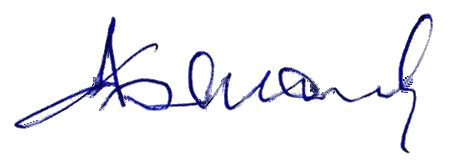
Signature of: alexandr batkov